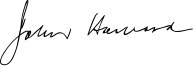
Signature of: john howard